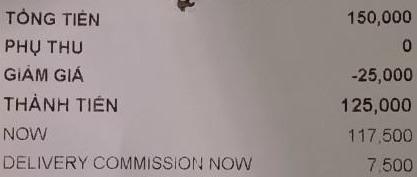
TỔNG TIỀN 150,000
PHỤ THU 0
GIẢM GIÁ -25,000
THÀNH TIỀN 125,000
NOW 117,500
DELIVERY COMMISSION NOW 7,500